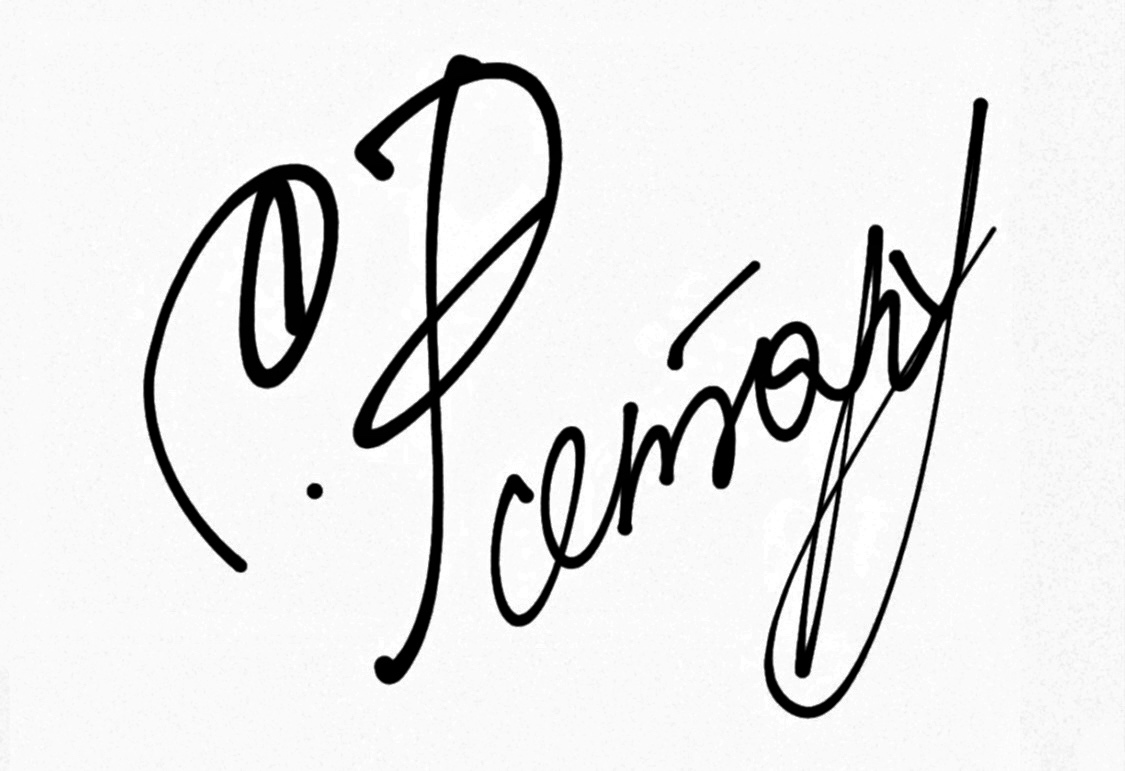
Signature of: sofia rotaru